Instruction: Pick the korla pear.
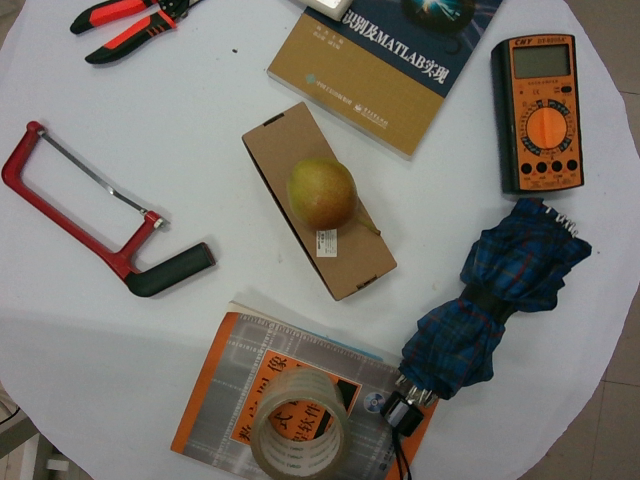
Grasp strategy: vertical